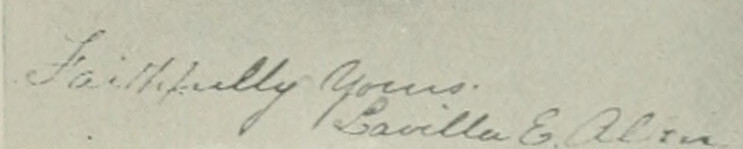
Signature of: lavilla esther allen